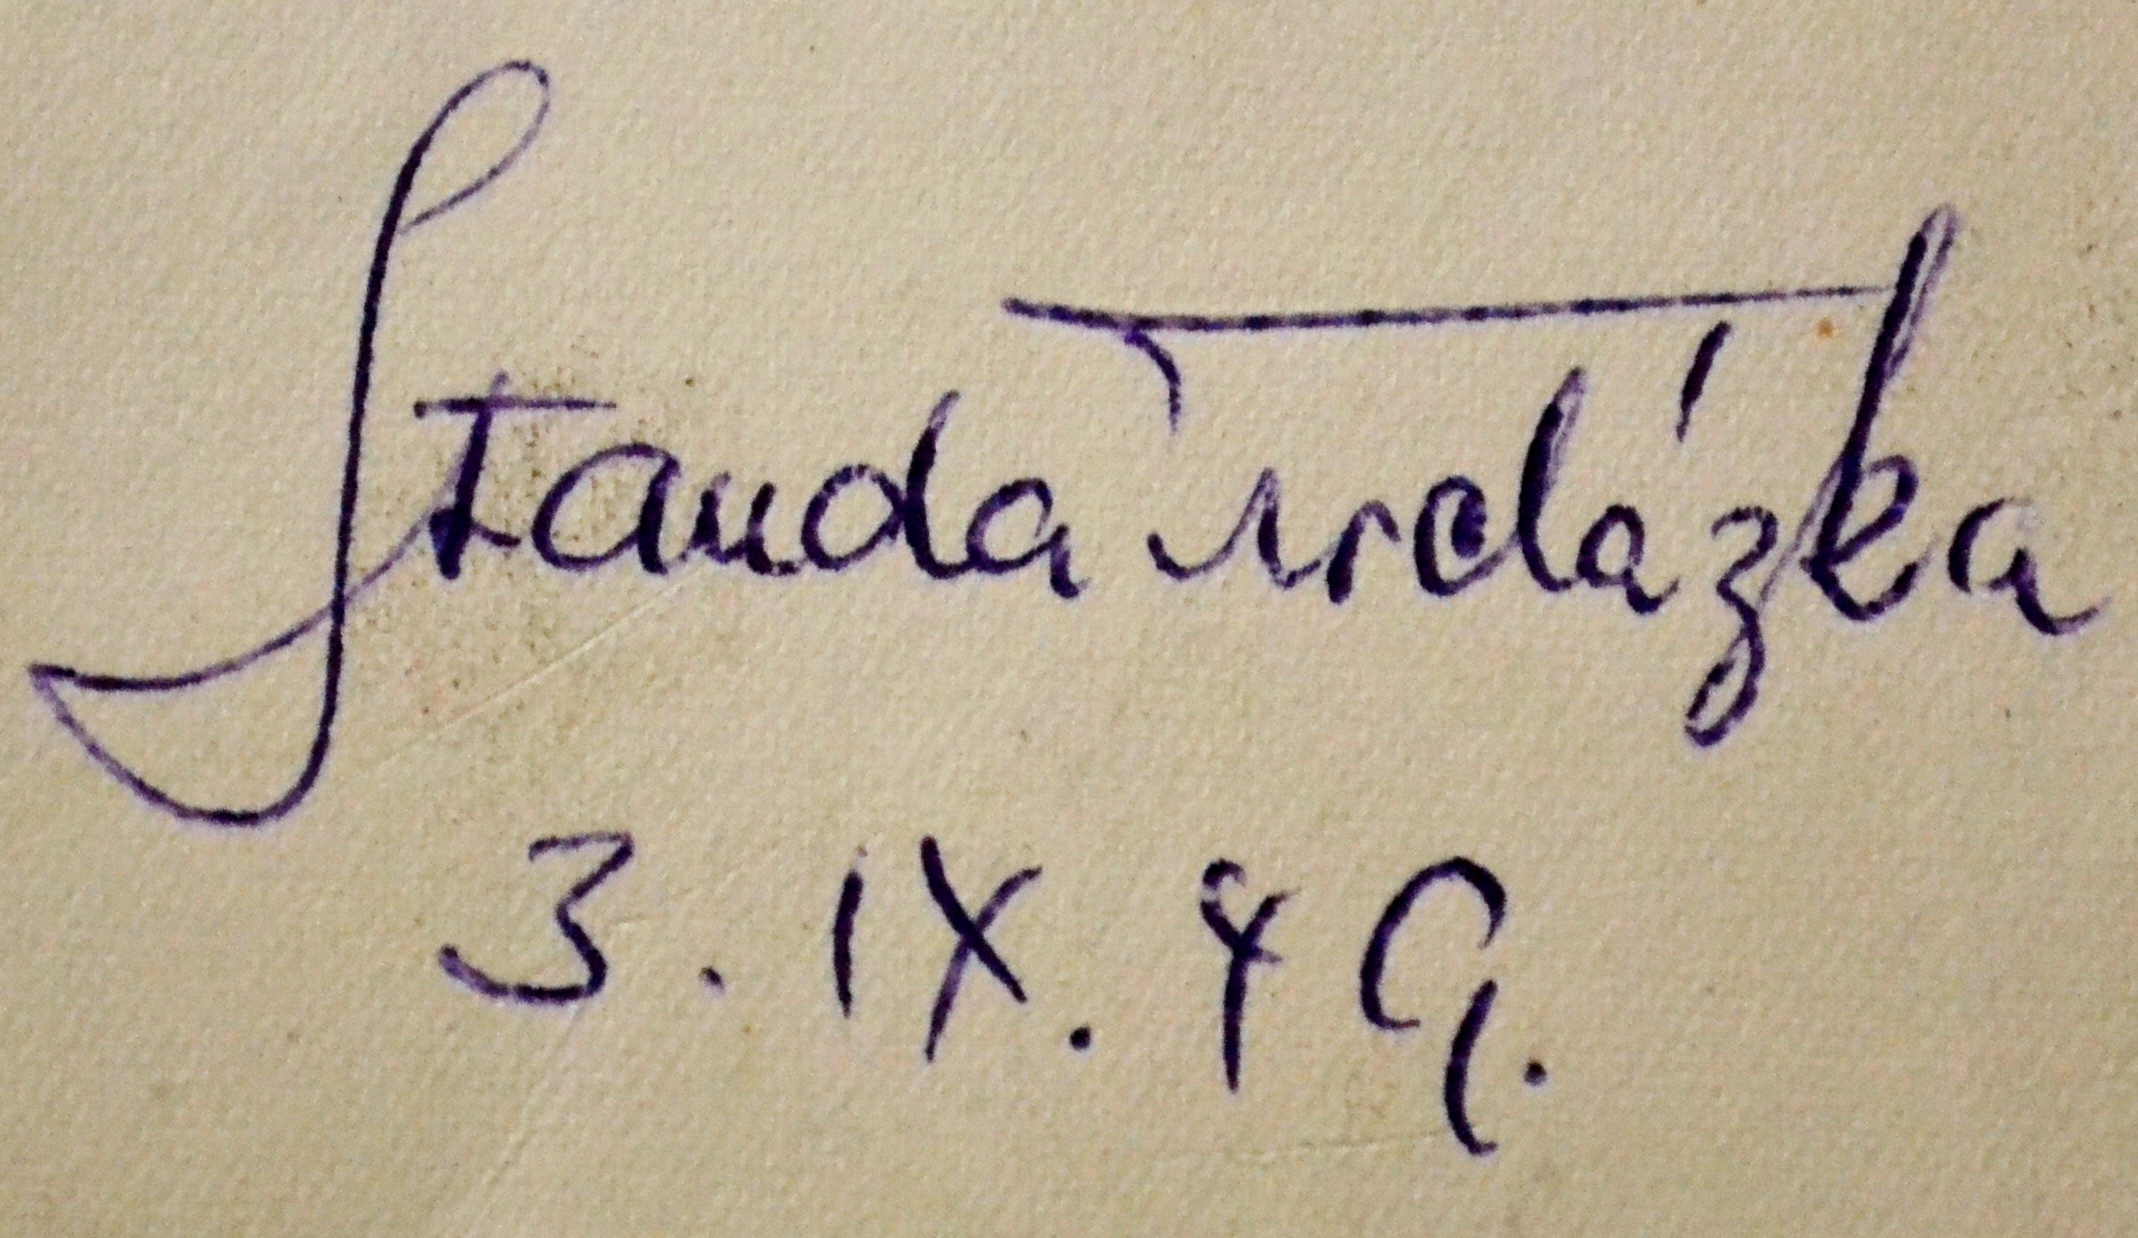
Signature of: stanislav procházka